Question: Which state is mentioned in the document?
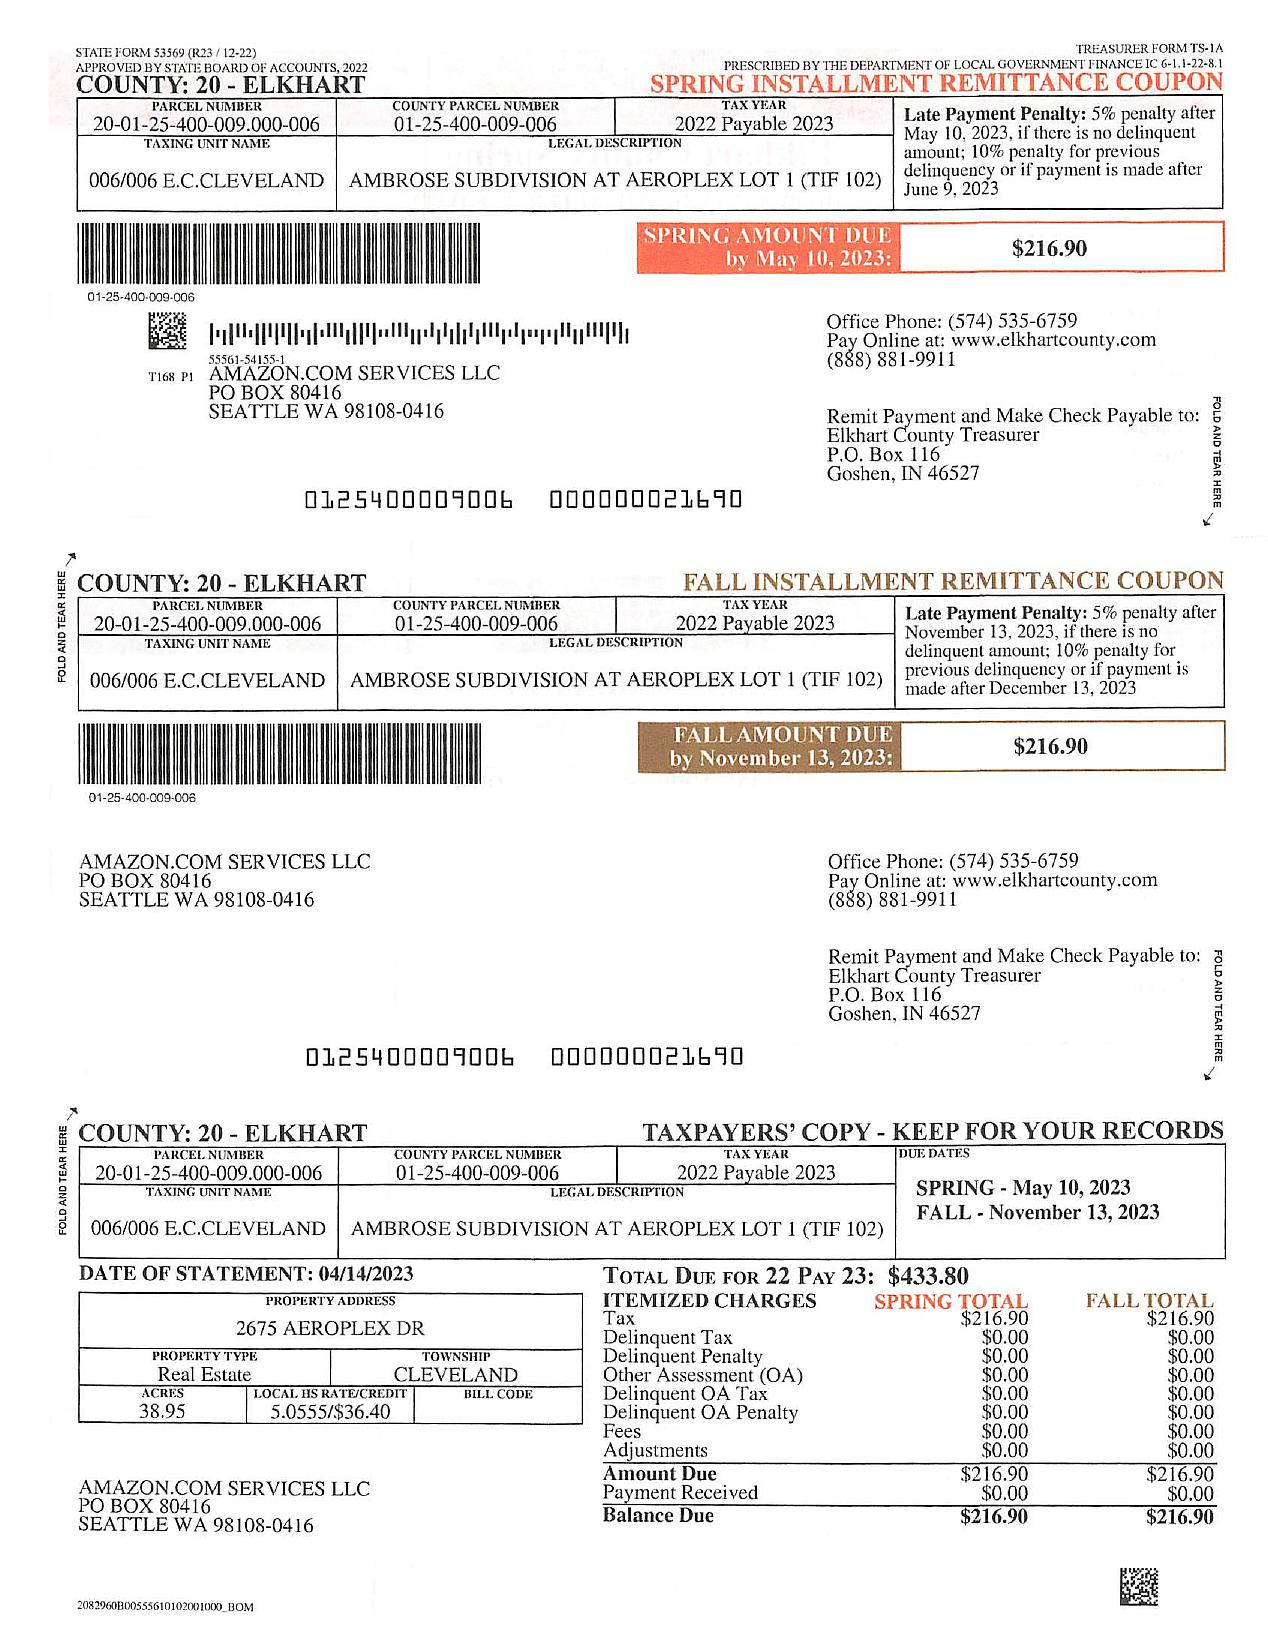
Answer: "INDIANA"